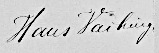
Signature of: hans vaihinger